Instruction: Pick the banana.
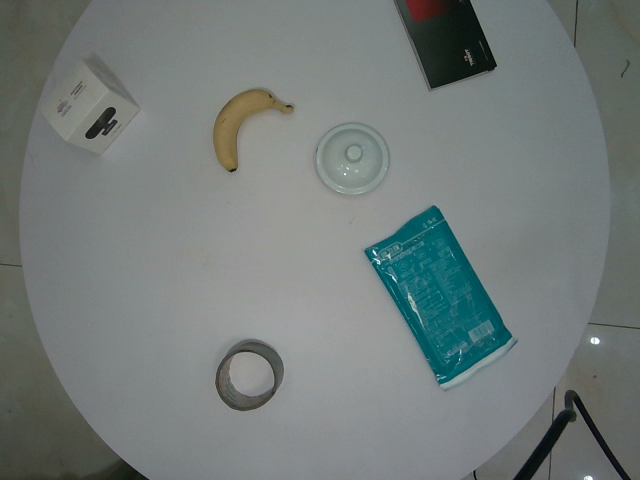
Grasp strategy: vertical